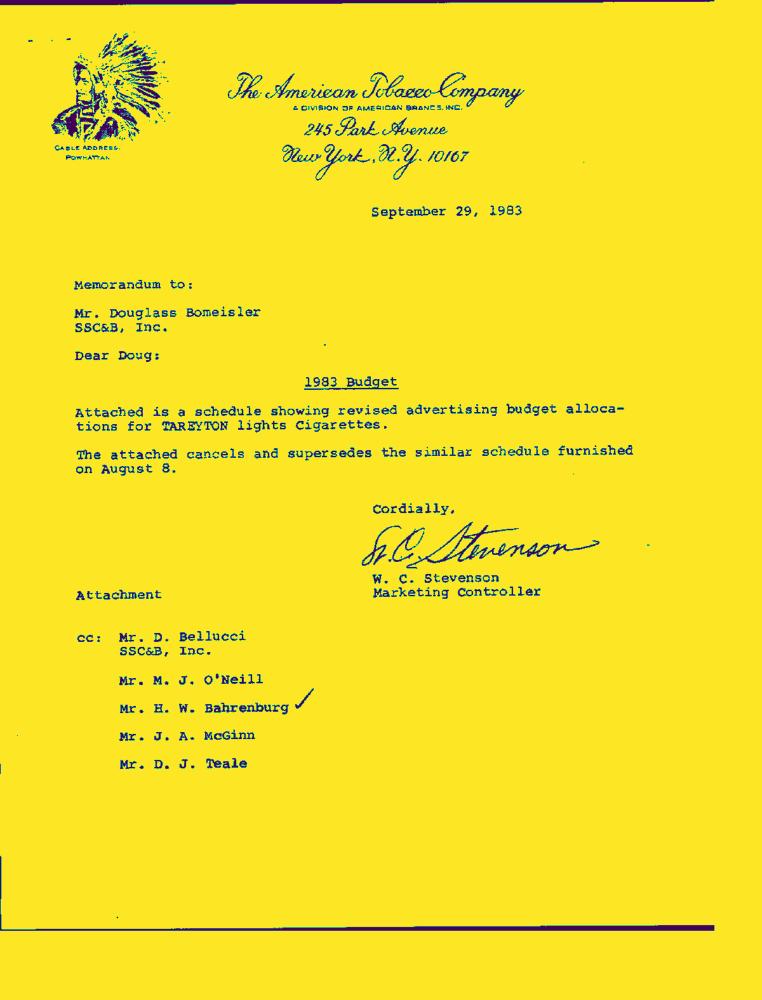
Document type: Letter-Doc